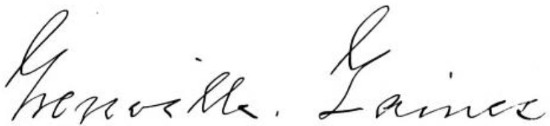
Signature of: grenville gaines